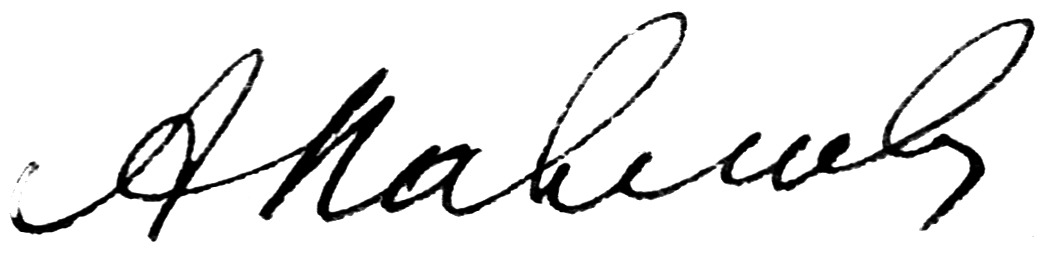
Signature of: alexei petrovich pavlov